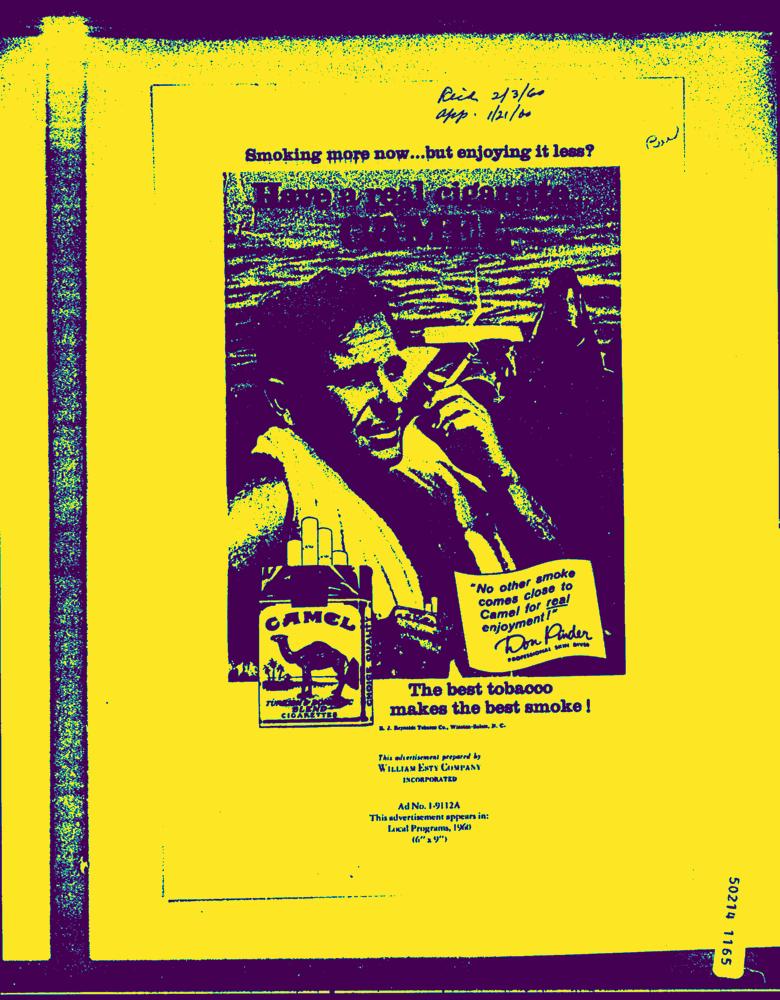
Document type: AD